Patient: Female, age 29
A 29-year-old woman presented with fever and productive cough at our hospital. She had undergone thymectomy for thymoma 9 years ago and had comorbid myasthenia gravis, pure red cell aplasia, and autoimmune hepatitis. She was prescribed immunosuppressants including cyclosporine (200 mg/d) and prednisolone (5 mg/d). Radiotherapy was initiated for a recurrent thymoma lesion 2 weeks before her admission delivered to a total dose of 54 Gy in 27 fractions (Fig. 1). Her bone marrow was an area spared from radiation therapy.
Pneumococcal pneumonia episode in the previous months were remarkable in her medical history. Her chest examination revealed bilateral coarse crackles and rhonchi. Laboratory examination revealed leukocytosis with a left shift and elevated C-reactive protein. Hypogammaglobulinemia, fungal antigens, and Mycobacterium tuberculosis infection were unremarkable on the interferon-gamma release assay and anti-HIV antibodies. Chest computed tomography (CT) revealed infiltrations and a granular shadow in the bilateral lobes (Fig. 2A). She was diagnosed with broncho-pneumonia and hospitalized.
After admission, a 14-d course of piperacillin-tazobactam was initiated for broncho-pneumonia, and her symptoms and laboratory findings improved. However, after switching from piperacillin-tazobactam to an oral antimicrobial (levofloxacin), pneumonia reexercabted (Fig. 2B).
Therefore, piperacillin-tazobactam treatment was resumed and pneumonia was under control again; however, drug fever and granulocytopenia caused by piperacillin-tazobactam was observed and hence cefepime was administered as an alternative. However, severe drug eruptions were observed 4 d after switching to cefepime, and drug eruption exacerbated even after a switch to meropenem. Therefore, antimicrobial treatment was discontinued. Antimicrobial therapy with cefepime, piperacillin-tazobactam, and meropenem were administered for 21 d. Drug eruption improved with no treatment after discontinuation of antimicrobial therapy. Immunodeficiency was suspected as the cause of recurrent lower respiratory tract infections because peripheral CD4-positive cells were reduced to 284 mu/L, and lymphocytopenia (<1,000/muL) occurred after radiation therapy for recurrent thymoma. Hypogammaglobulinemia was not observed; nonetheless, immunoglobulin was administered at 5,000 mg once daily for three consecutive days for severe infection. Furthermore, cyclosporine was gradually tapered to 100 mg/d after admission to control pneumonia. After discontinuation of antimicrobial therapy, fever recurred and the oxygen demand increased, and CT revealed new consolidation in her lower lobe of the left lung (Fig. 2C).
For the third treatment cycle for pneumonia, a combination of vancomycin and doripenem, plus immunoglobulin, was initiated, because methicillin-resistant Staphylococcus aureus (MRSA) and Pseudomonas fluorescens were detected in sputum cultures after hospitalization. Despite intensive treatment, no improvement in the oxygen demand and fever was observed. Since the patient had pneumonia refractory to broad-spectrum antimicrobial agents, pneumonia caused by agents other than bacterial was suspected as the cause of the respiratory failure and pneumonia findings on chest CT. Simultaneously, candidiasis was noted in the oral cavity (Fig. 3), and the decline in CD4-positive cells suggested T-cell immunodeficiency.
Furthermore, based on elevated serum beta-D glucan levels and a positive PCR test for Pneumocystis jirovecii in sputum samples, P. jirovecii pneumonia was diagnosed as a cause of respiratory failure. Along with antimicrobial treatment, sulfamethoxazole (3,600 mg/d) and trimethoprim (720 mg/d) were initiated, and prednisolone was administered at 80 mg/d. Respiratory failure improved rapidly, and the infiltrative shadow on chest X-ray was obliterated. Prednisolone was tapered to a maintenance dose over 2 weeks, and anti-biotherapy and sulfamethoxazole/trimethoprim were administered for 3 weeks each and completed. During hospitalization, the peripheral lymphocyte count was elevated to almost 2,000/muL, and she was discharged on hospitalization day 99 without pneumonia recurrence after treatment for P. jirovecii pneumonia. Her clinical course after admission is described in Fig. 4. During her hospitalization, her gammaglobulin levels remained within the normal range, while her peripheral lymphocyte counts tended to slowly increase.
Keywords: myasthenia gravis, oral candidiasis, pneumoniae, radiotherapy, t-cell immunodeficiency, thymoma
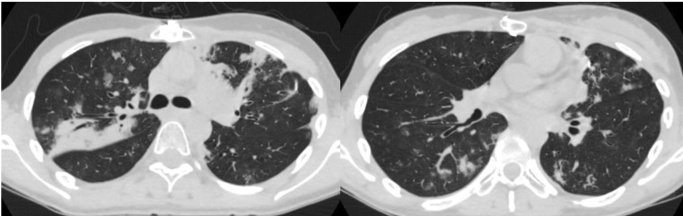
Image caption: Chest computed tomographic images on the third onset of pneumonia. . Consolidation of the right upper lobe improved, and a novel extensive infiltrative shadow was observed from the upper region to the basilar region of the left lower lobe.